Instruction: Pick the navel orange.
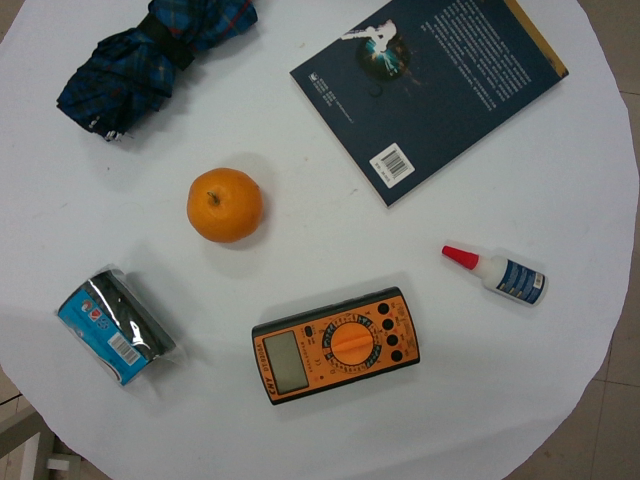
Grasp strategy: vertical